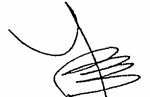
Signature of: isaias afwerki